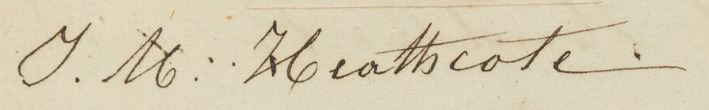
Signature of: john moyer heathcote